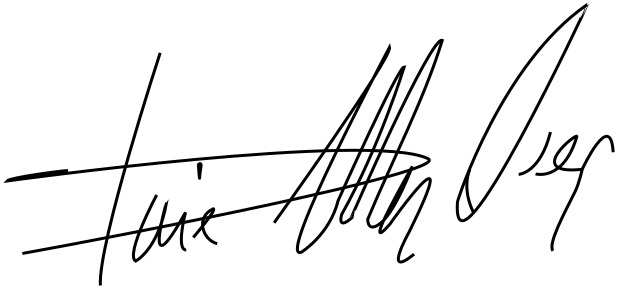
Signature of: jaime mayor oreja